Question: What is the property identification or parcel number listed?
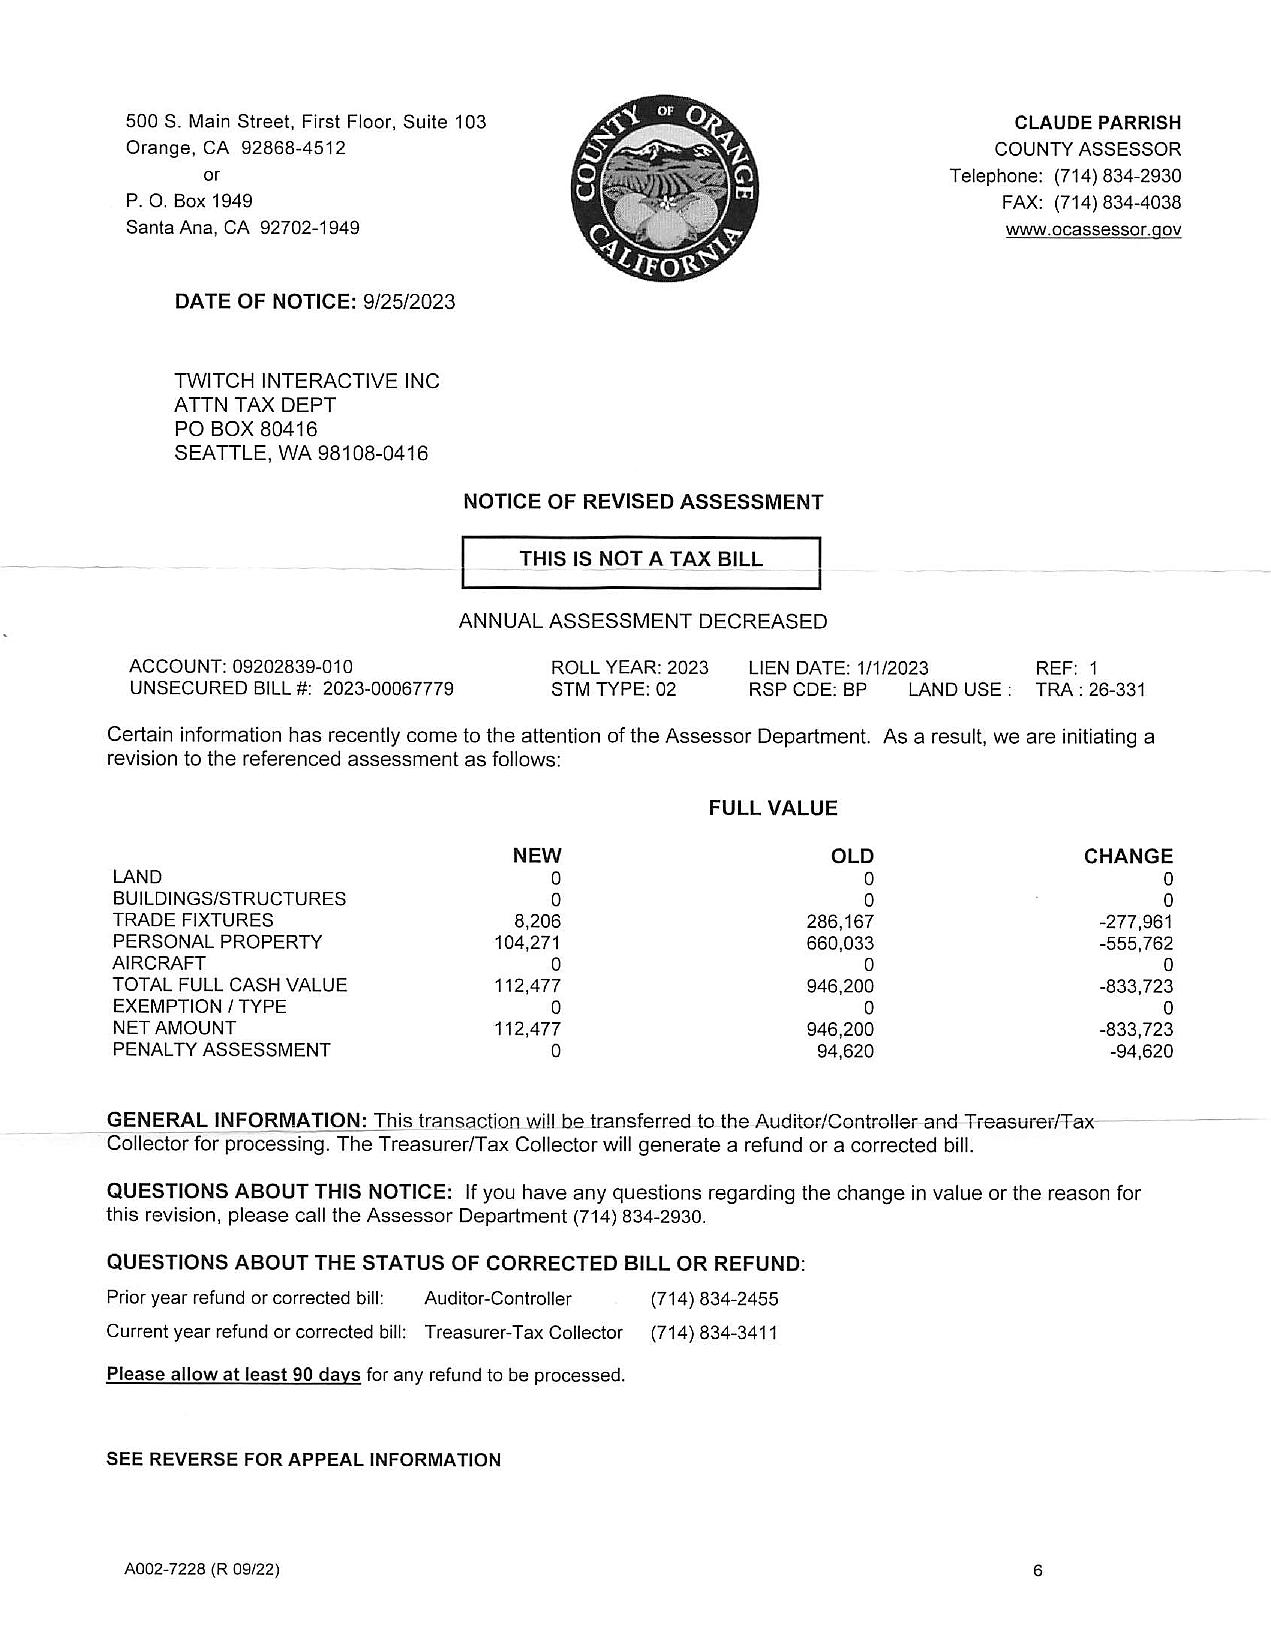
Answer: "2023-00067779"